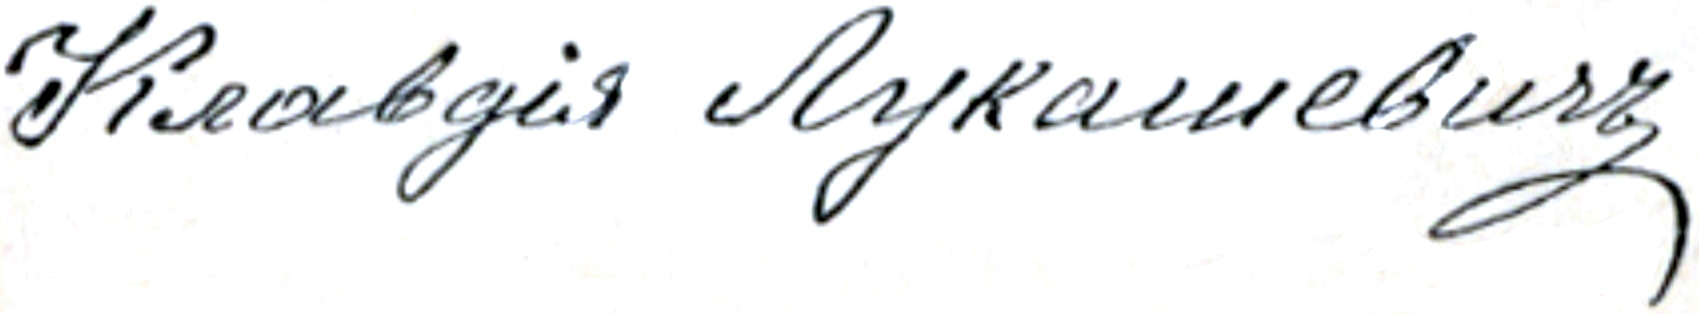
Signature of: klavdia lukashevich